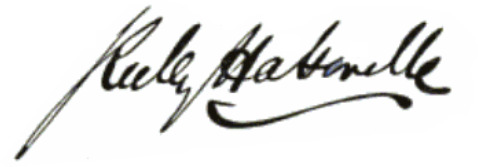
Signature of: keeley halswelle